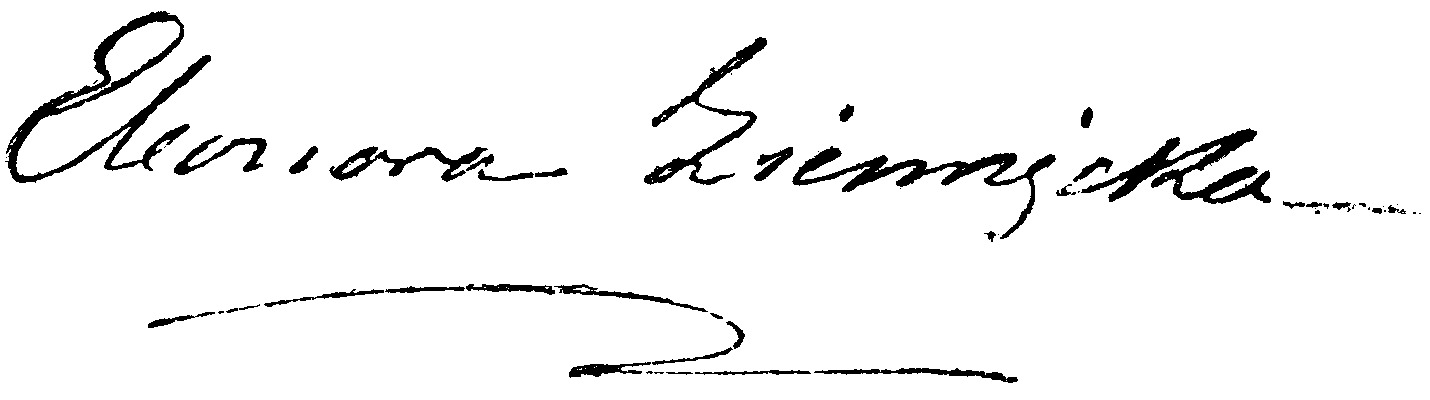
Signature of: eleonora ziemięcka